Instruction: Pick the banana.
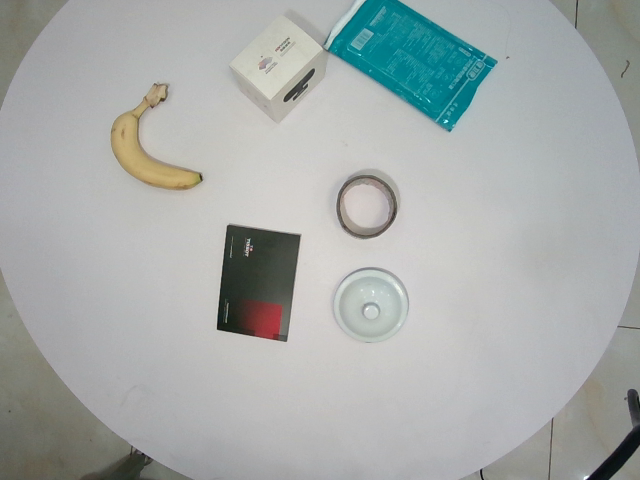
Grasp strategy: vertical